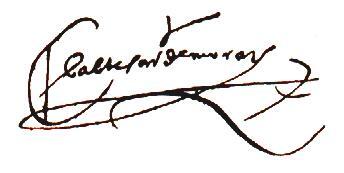
Signature of: baltazar de moraes de antas